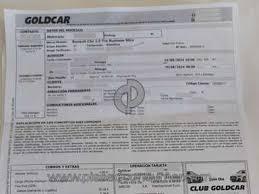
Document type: Invoice